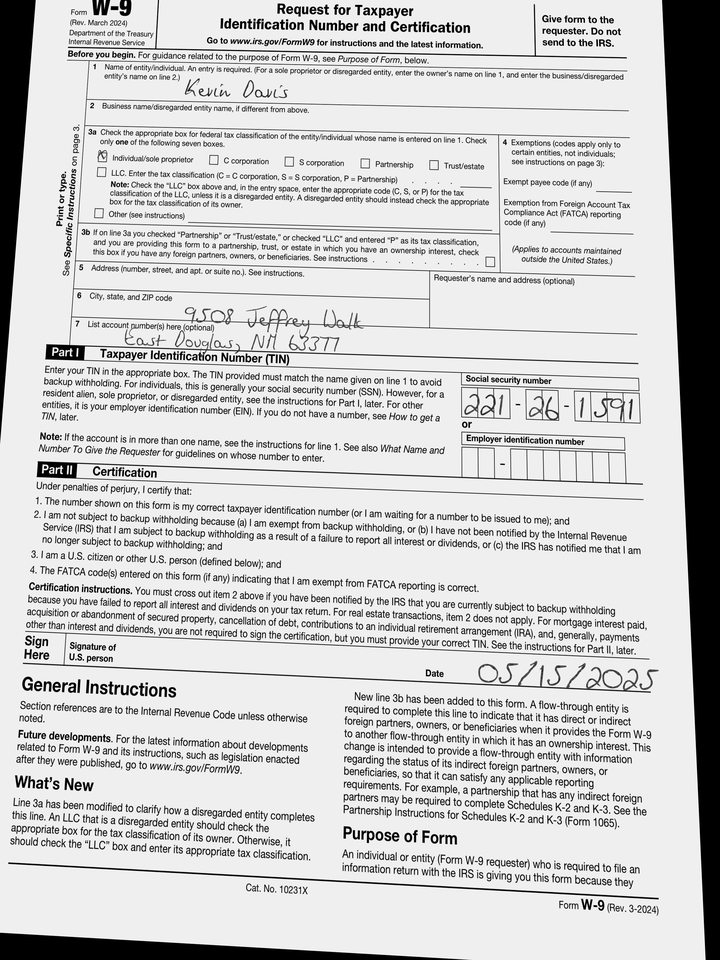
adr1: 9508 Jeffrey Walk
adr2: East Douglas, NM 63377
cbx: yes
ssn: 221261591
enm: Kevin Davis
sdt: 05/15/2025